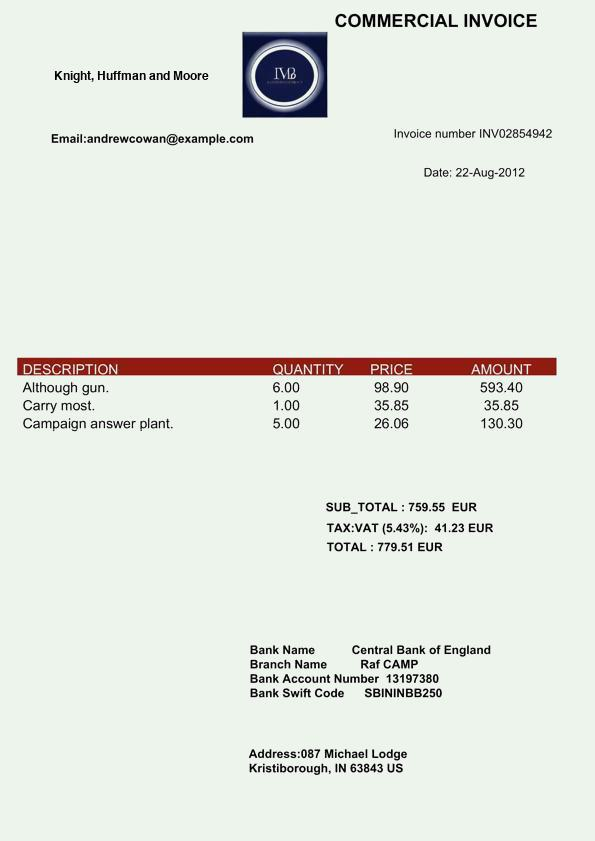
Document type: Invoice